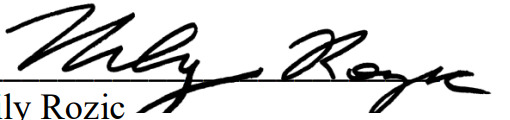
Signature of: nily rozic